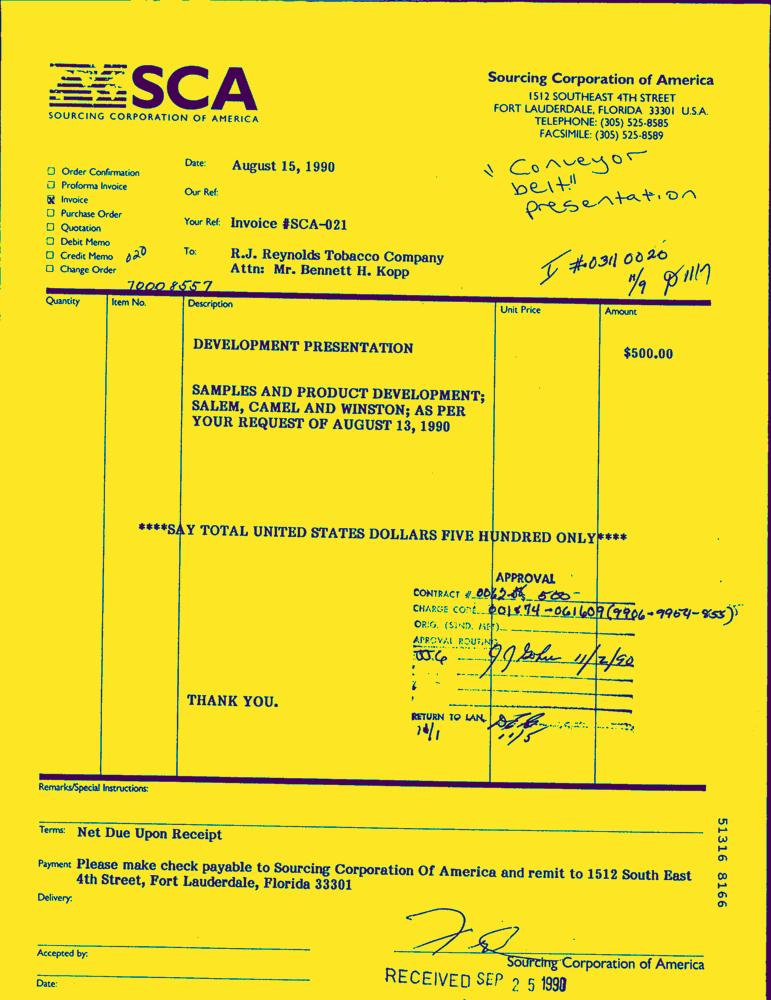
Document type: Invoice-Doc